Question: What appears to be the issue?
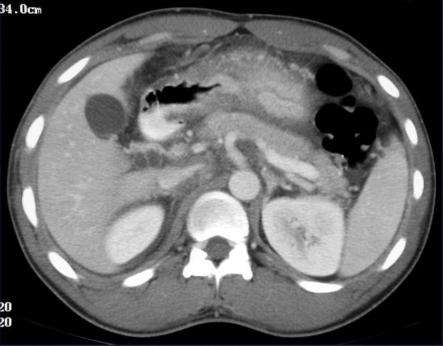
Answer: The findings suggest Frontal fluoroscopic images from a solid column barium enema and subsequent upper GI study demontrate concentric annular long segment luminal narrowing of the gastric antrum which extends into the pyloric channel.  Also, these images demonstrate a concentric annular long segment narrowing of the lumen of the transverse colon from gastrocolic extension.  Axial CT images of the abdomen demonstrate gastric wall thickening and concentric narrowing of the gastric antrum and pylorus.  Axial CT images also demonstrate long segment narrowing of the transverse colon.  These findings are compatible with the patient"s history of gastric adenocarcinoma with spread via the gastrocolic ligament to the transverse colon.. Contrast-enhanced axial CT image of the abdomen demonstrates concentric gastric wall thickening in the region of the gastric antrum.  This is proven gastric adenocarcinoma (linitis plastica pattern - green arrows).
A - Aorta
GB - Gall Bladder
IVC - Inferior Vena Cava
K - Kidney
L - Liver
P - Pancreas
S - Spleen
White Arrow - Celiac Artery. The patient might have a history of This 26 y.o. man presents with a three week history of early satiety and postprandial nausea and vomiting..